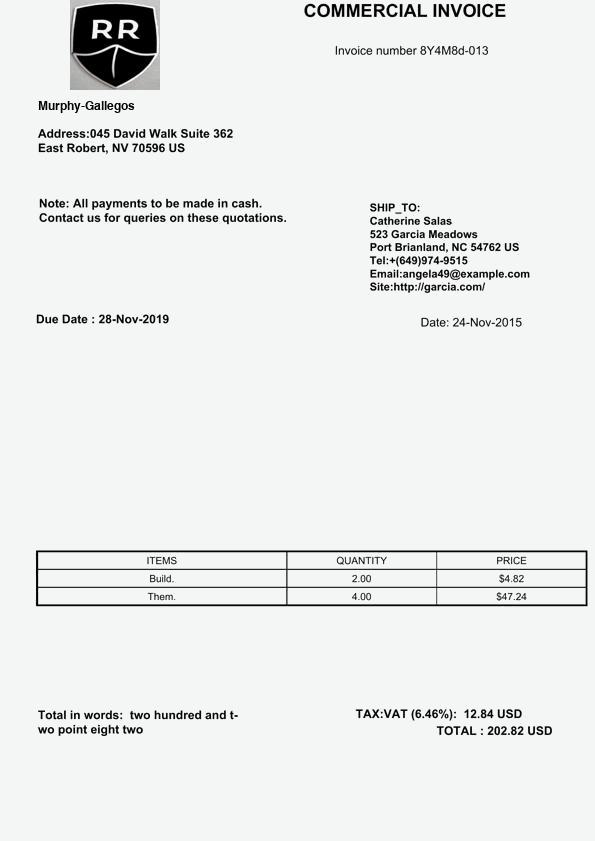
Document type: Invoice